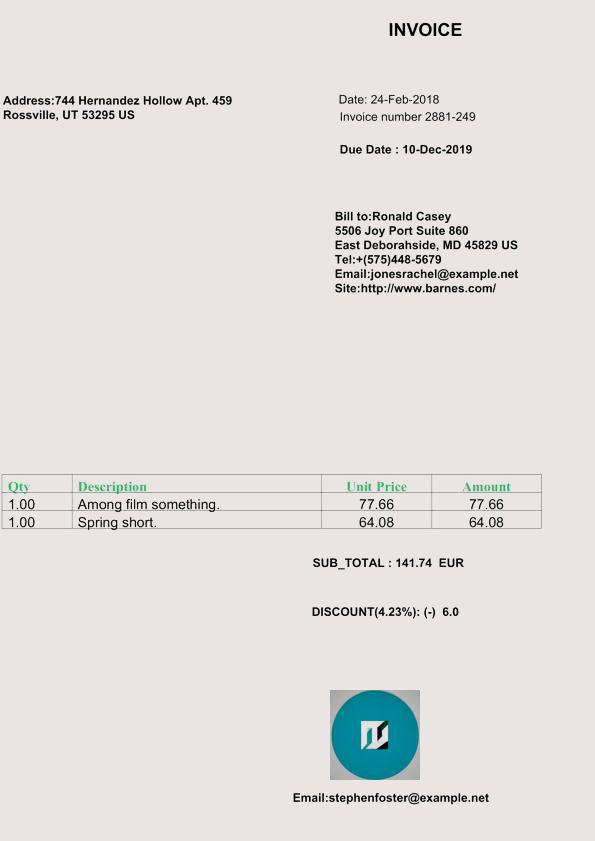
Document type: Invoice